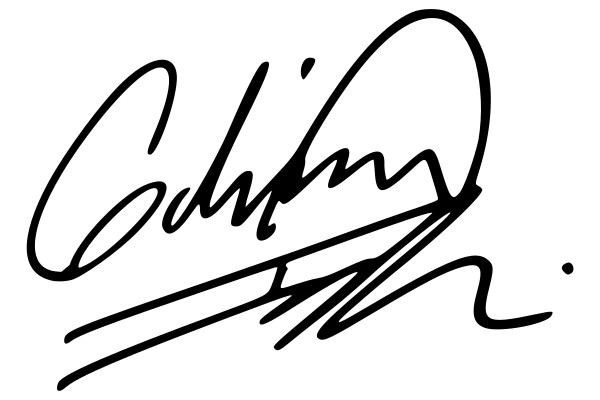
Signature of: gabriel iglesias